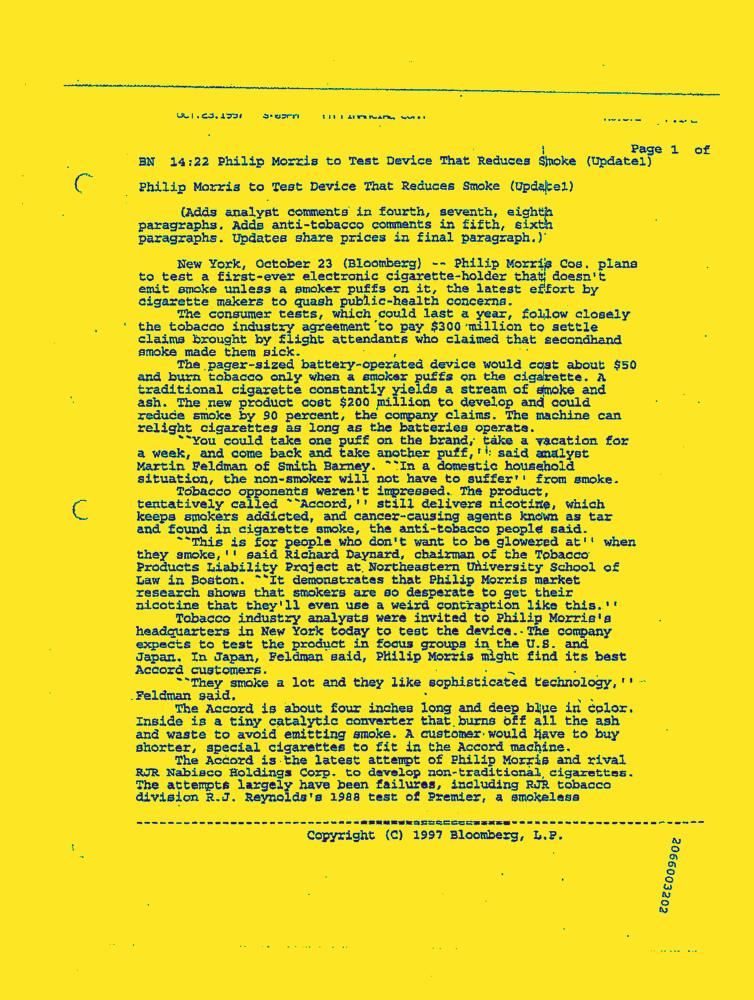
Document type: News-Article